Can you pull out the amount in words, numerical amount, payee's name, date of the cheque, and the bank's name from the image?
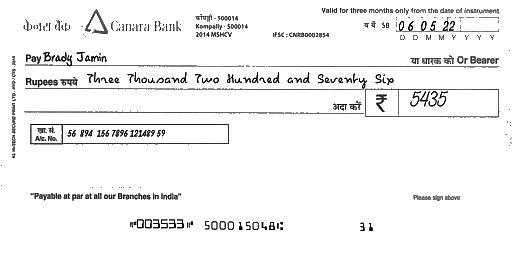
amt_in_words: Three Thousand Two Hundred and Seventy Six
amt_in_figures: 5435
payee_name: Brady Jamin
bank_name: Canara Bank
cheque_date: 06/05/22